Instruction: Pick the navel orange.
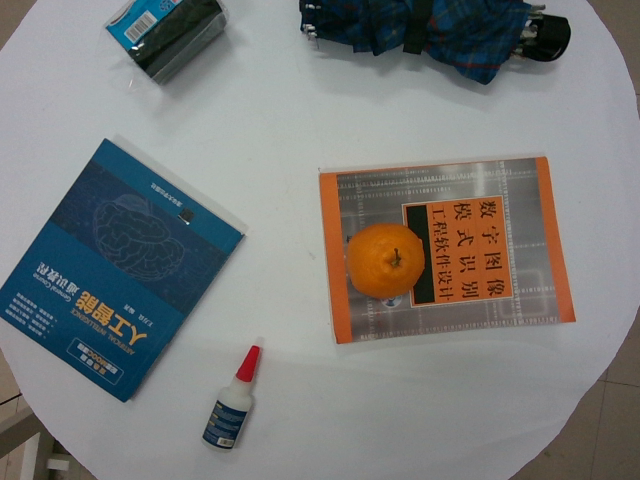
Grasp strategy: vertical